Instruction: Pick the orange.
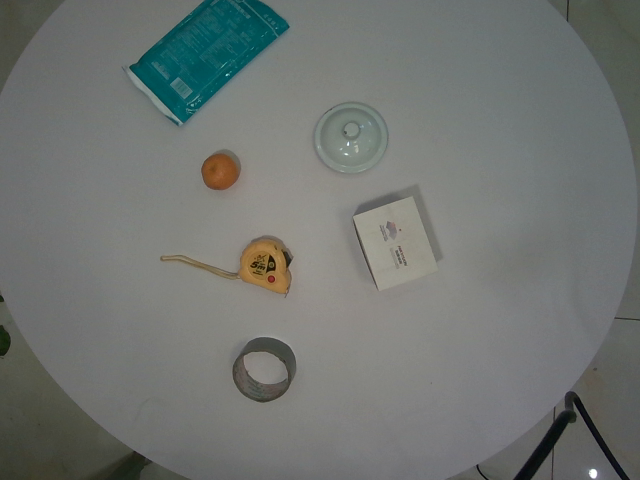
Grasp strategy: vertical